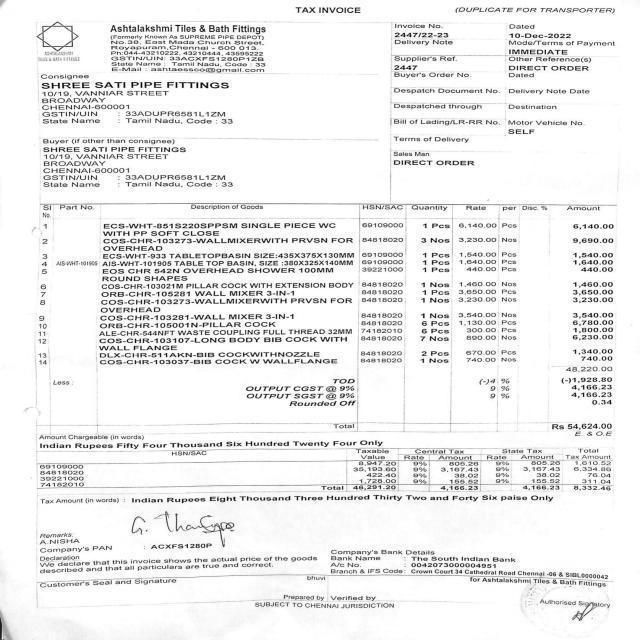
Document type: Invoice